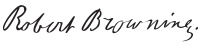
Signature of: robert browning